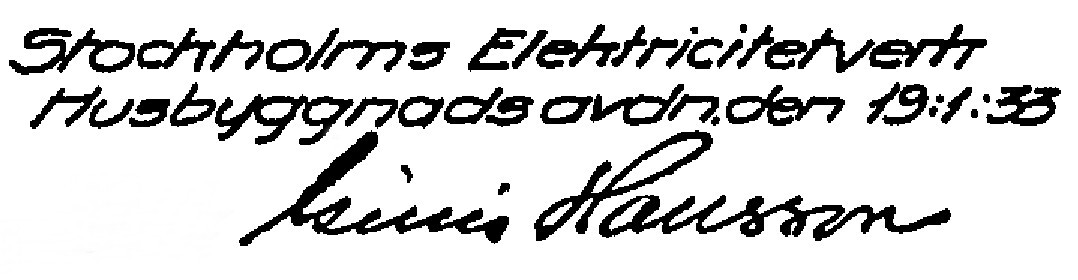
Signature of: gillis hansson